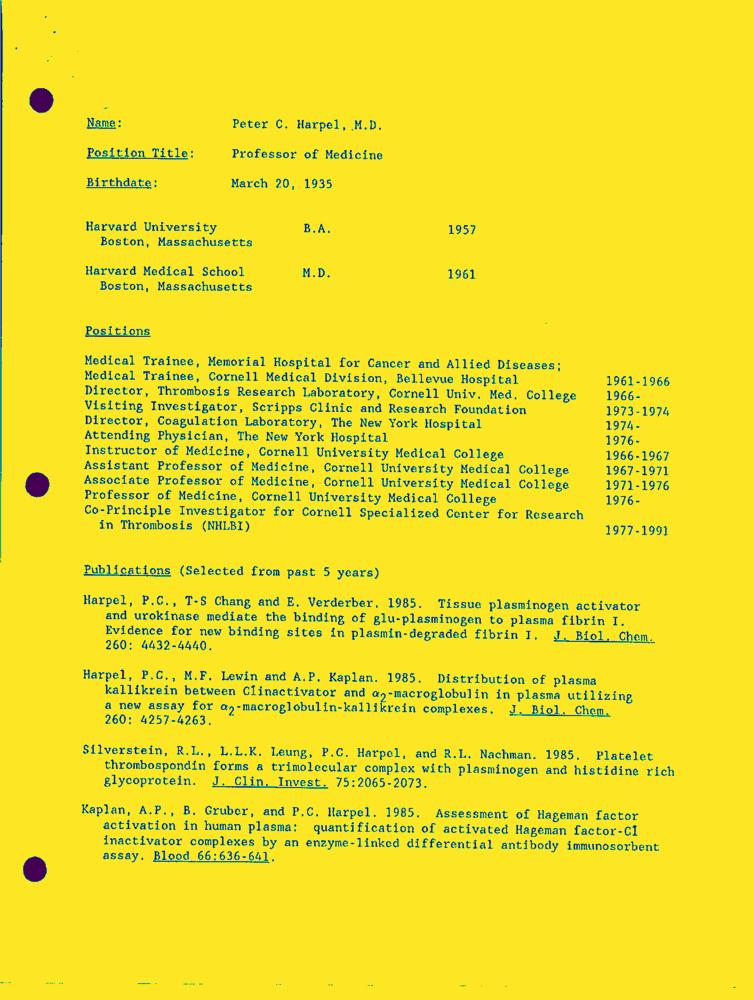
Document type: Resume-Doc